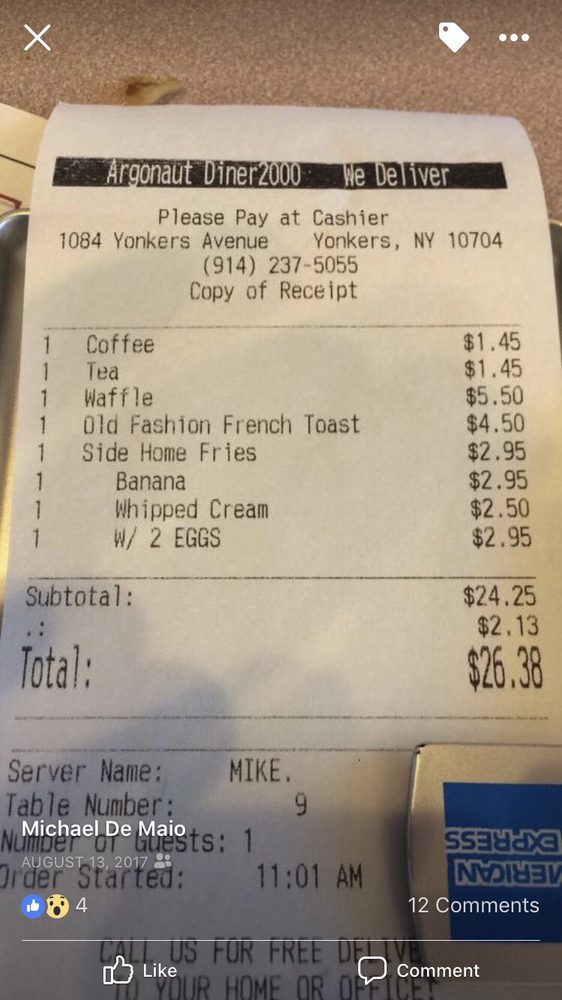
gt_parse: criticals: name: Total
price: $26.38
store: Argonaut Diner2000 We Deliver
tell: (914) 237-5055